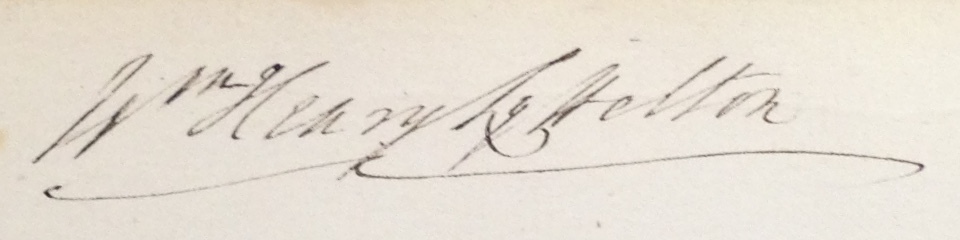
Signature of: william lyttelton 3rd baron lyttelton